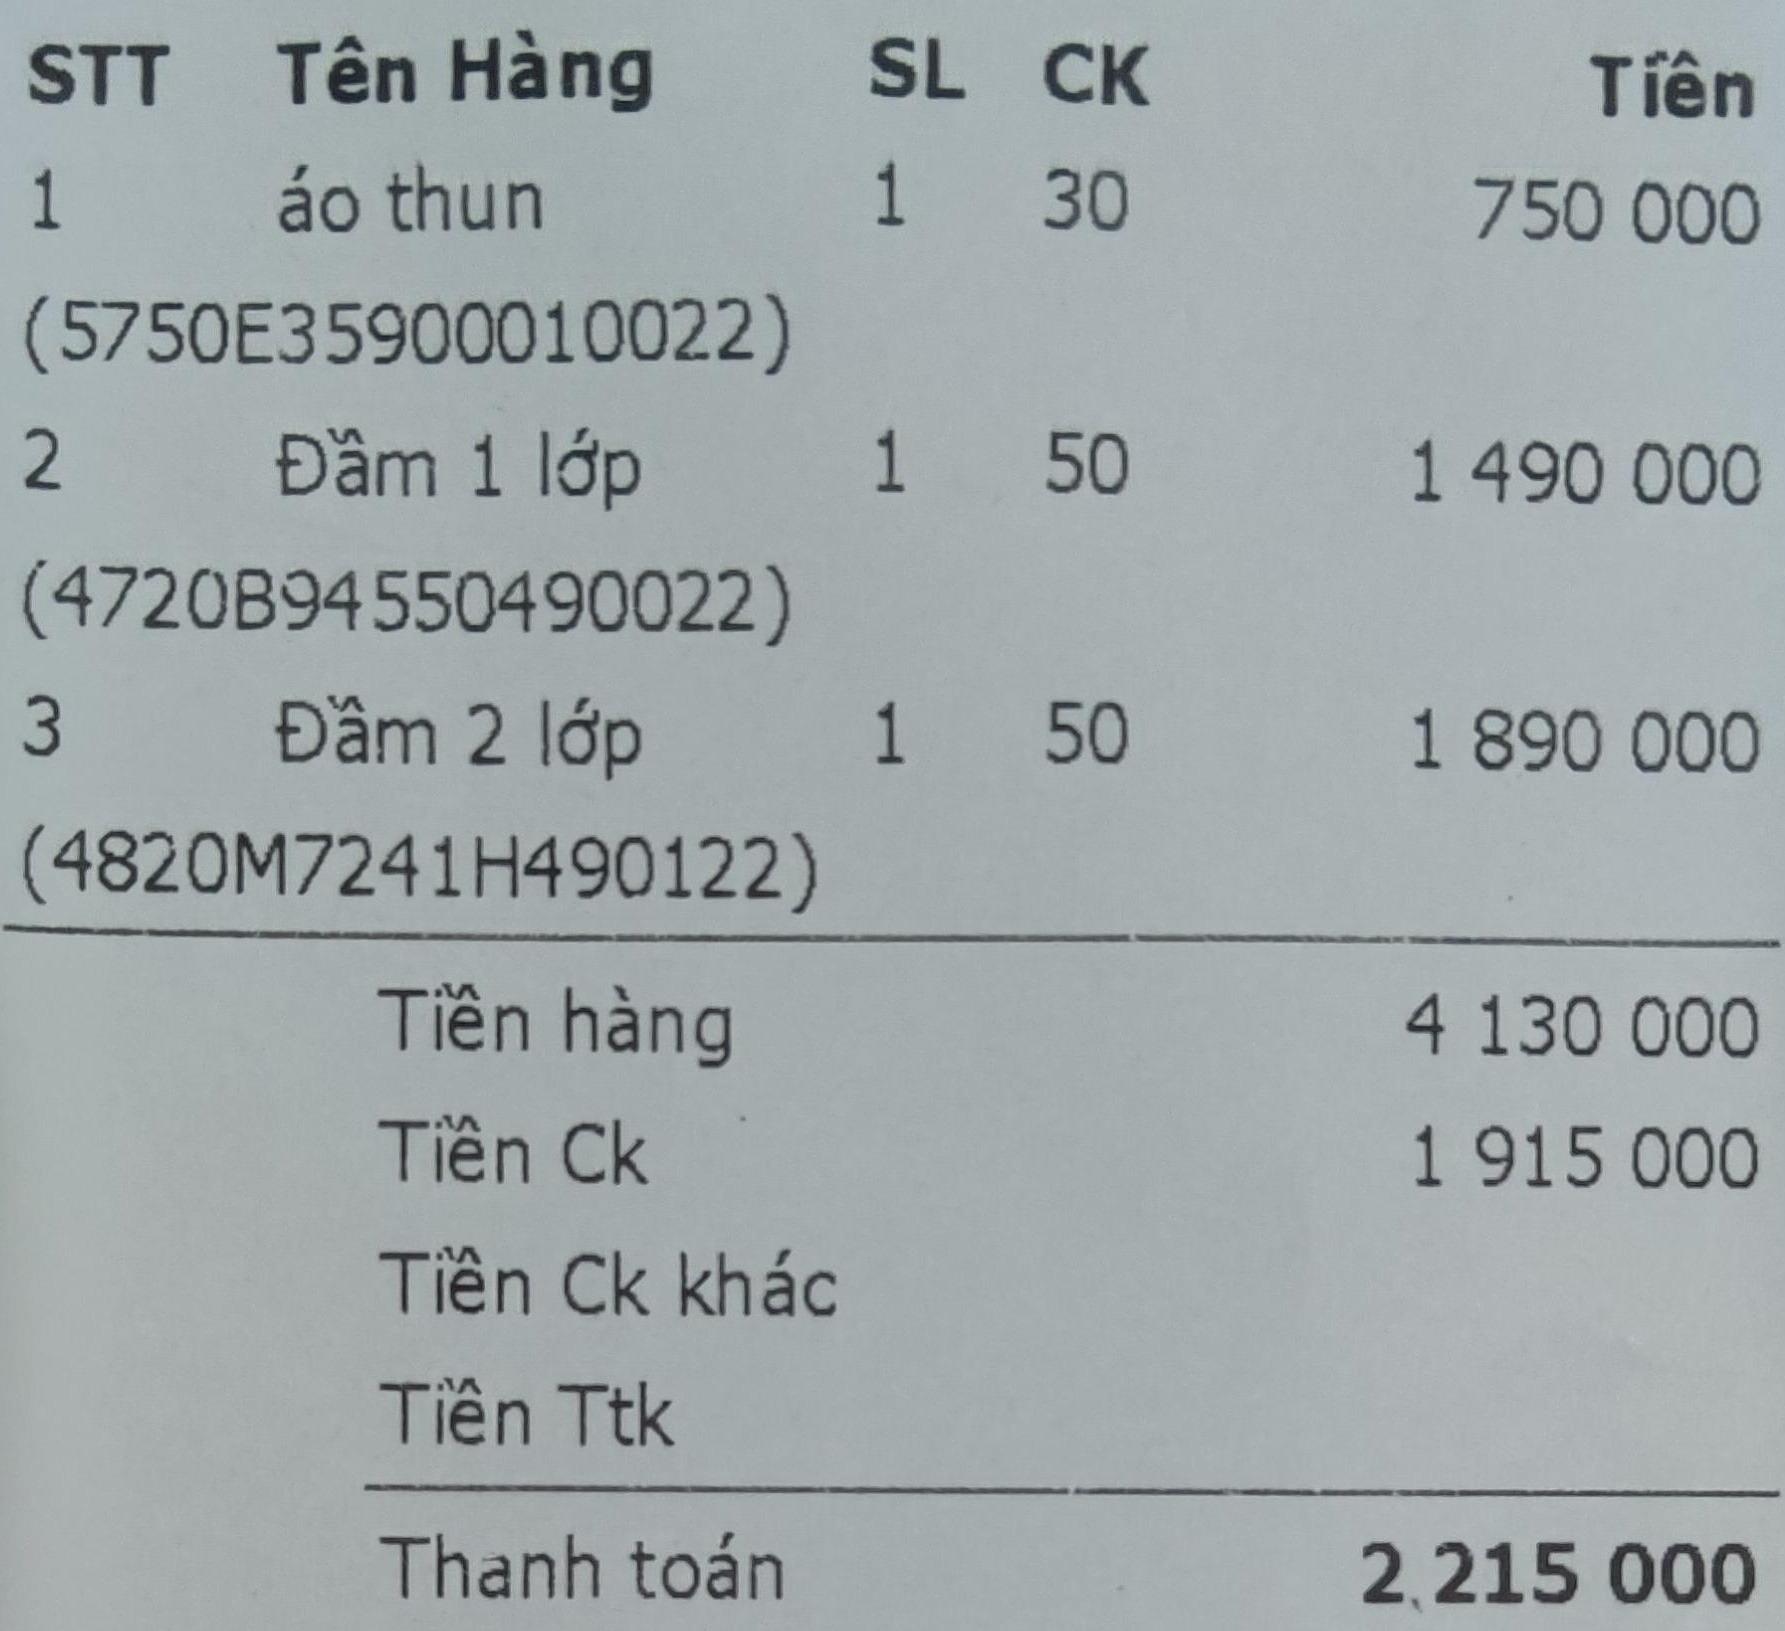
<table>
<tr>
<th>STT</th>
<th>Tên</th>
<th>CK</th>
<th>Thành Tiền</th>
</tr>
<tr>
<td>1
<td>áo thun<br/>(5750E35900010022)<br/>1</td>
<td>30</td>
<td>750 000</td>
</tr>
<tr>
<td>2
<td>Đầm 1 lớp<br/>(4720B94550490022)<br/>1</td>
<td>50</td>
<td>1 490 000</td>
</tr>
<tr>
<td>3
<td>Đầm 2 lớp<br/>(4820M7241H490122)<br/>1</td>
<td>50</td>
<td>1 890 000</td>
</tr>
</table>

Tiền hàng 4 130 000
Tiền Ck 1 915 000
Tiền Ck khác
Tiền Ttk

Thanh toán 2 215 000